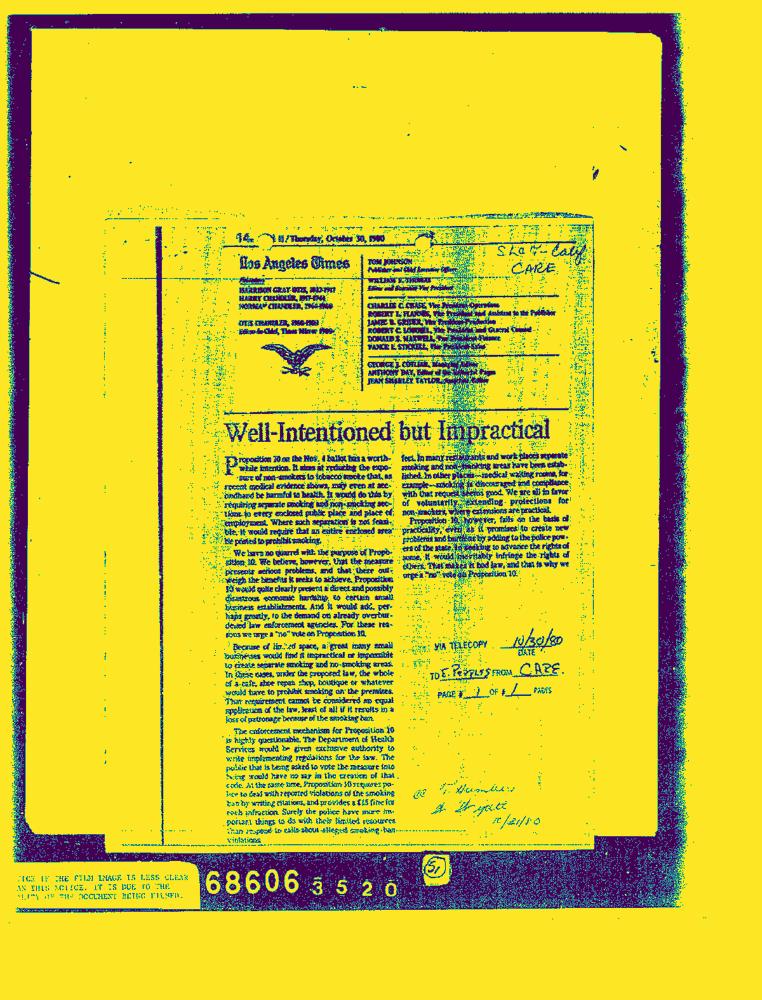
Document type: News-Article